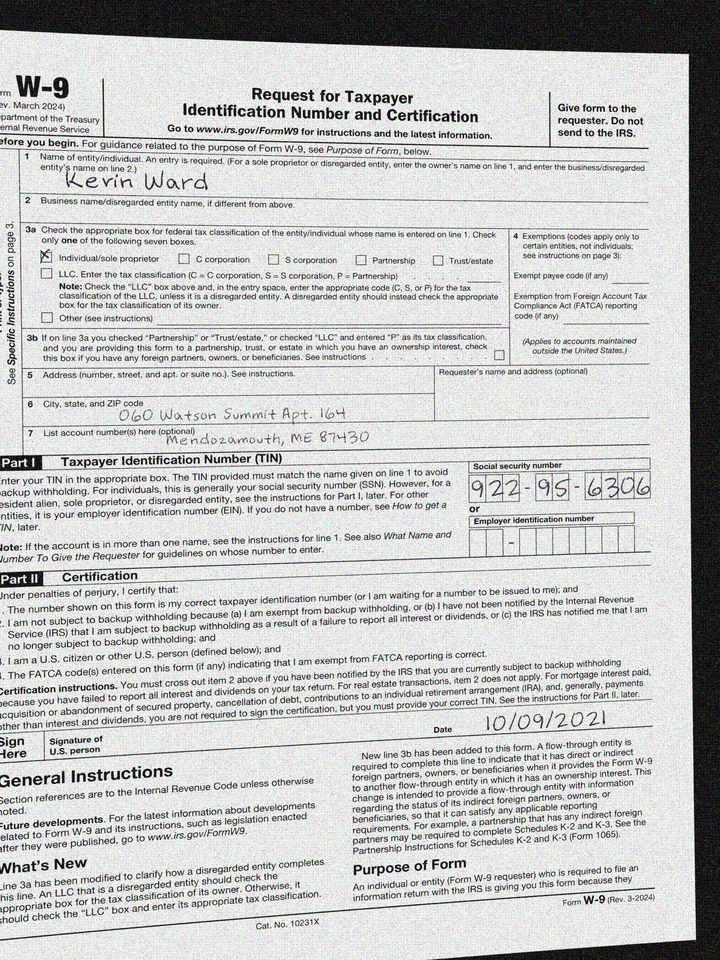
adr1: 060 Watson Summit Apt. 164
adr2: Mendozamouth, ME 87430
cbx: yes
ssn: 922956306
enm: Kevin Ward
sdt: 10/09/2021